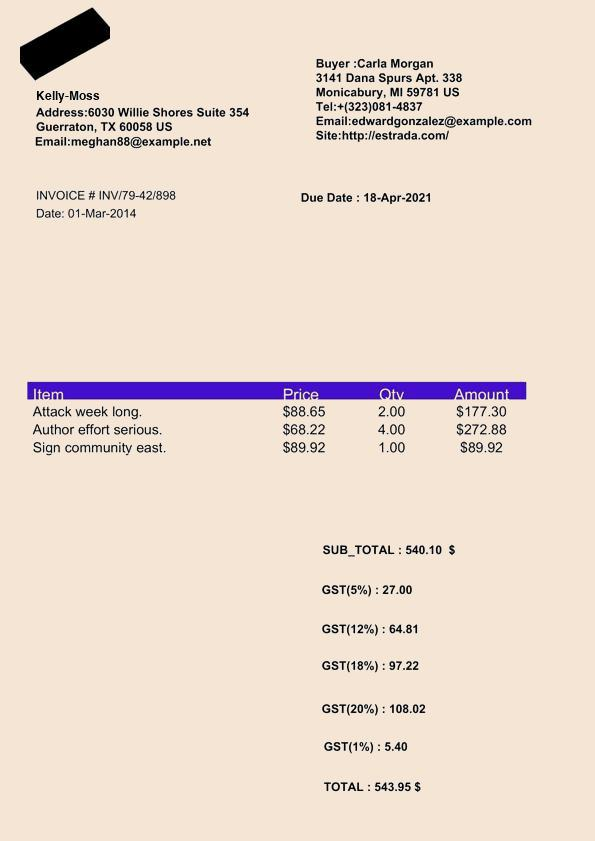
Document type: Invoice